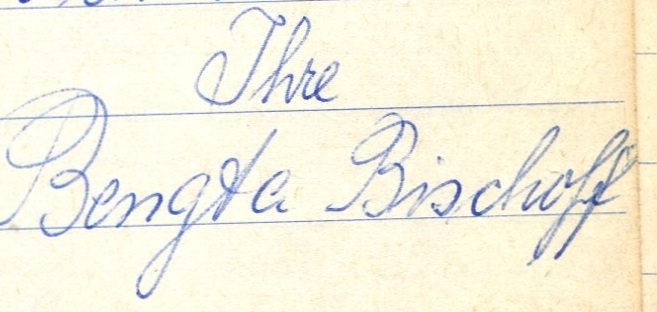
Signature of: bengta bischoff